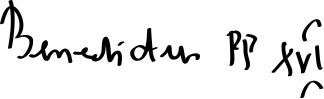
Signature of: benedict xvi